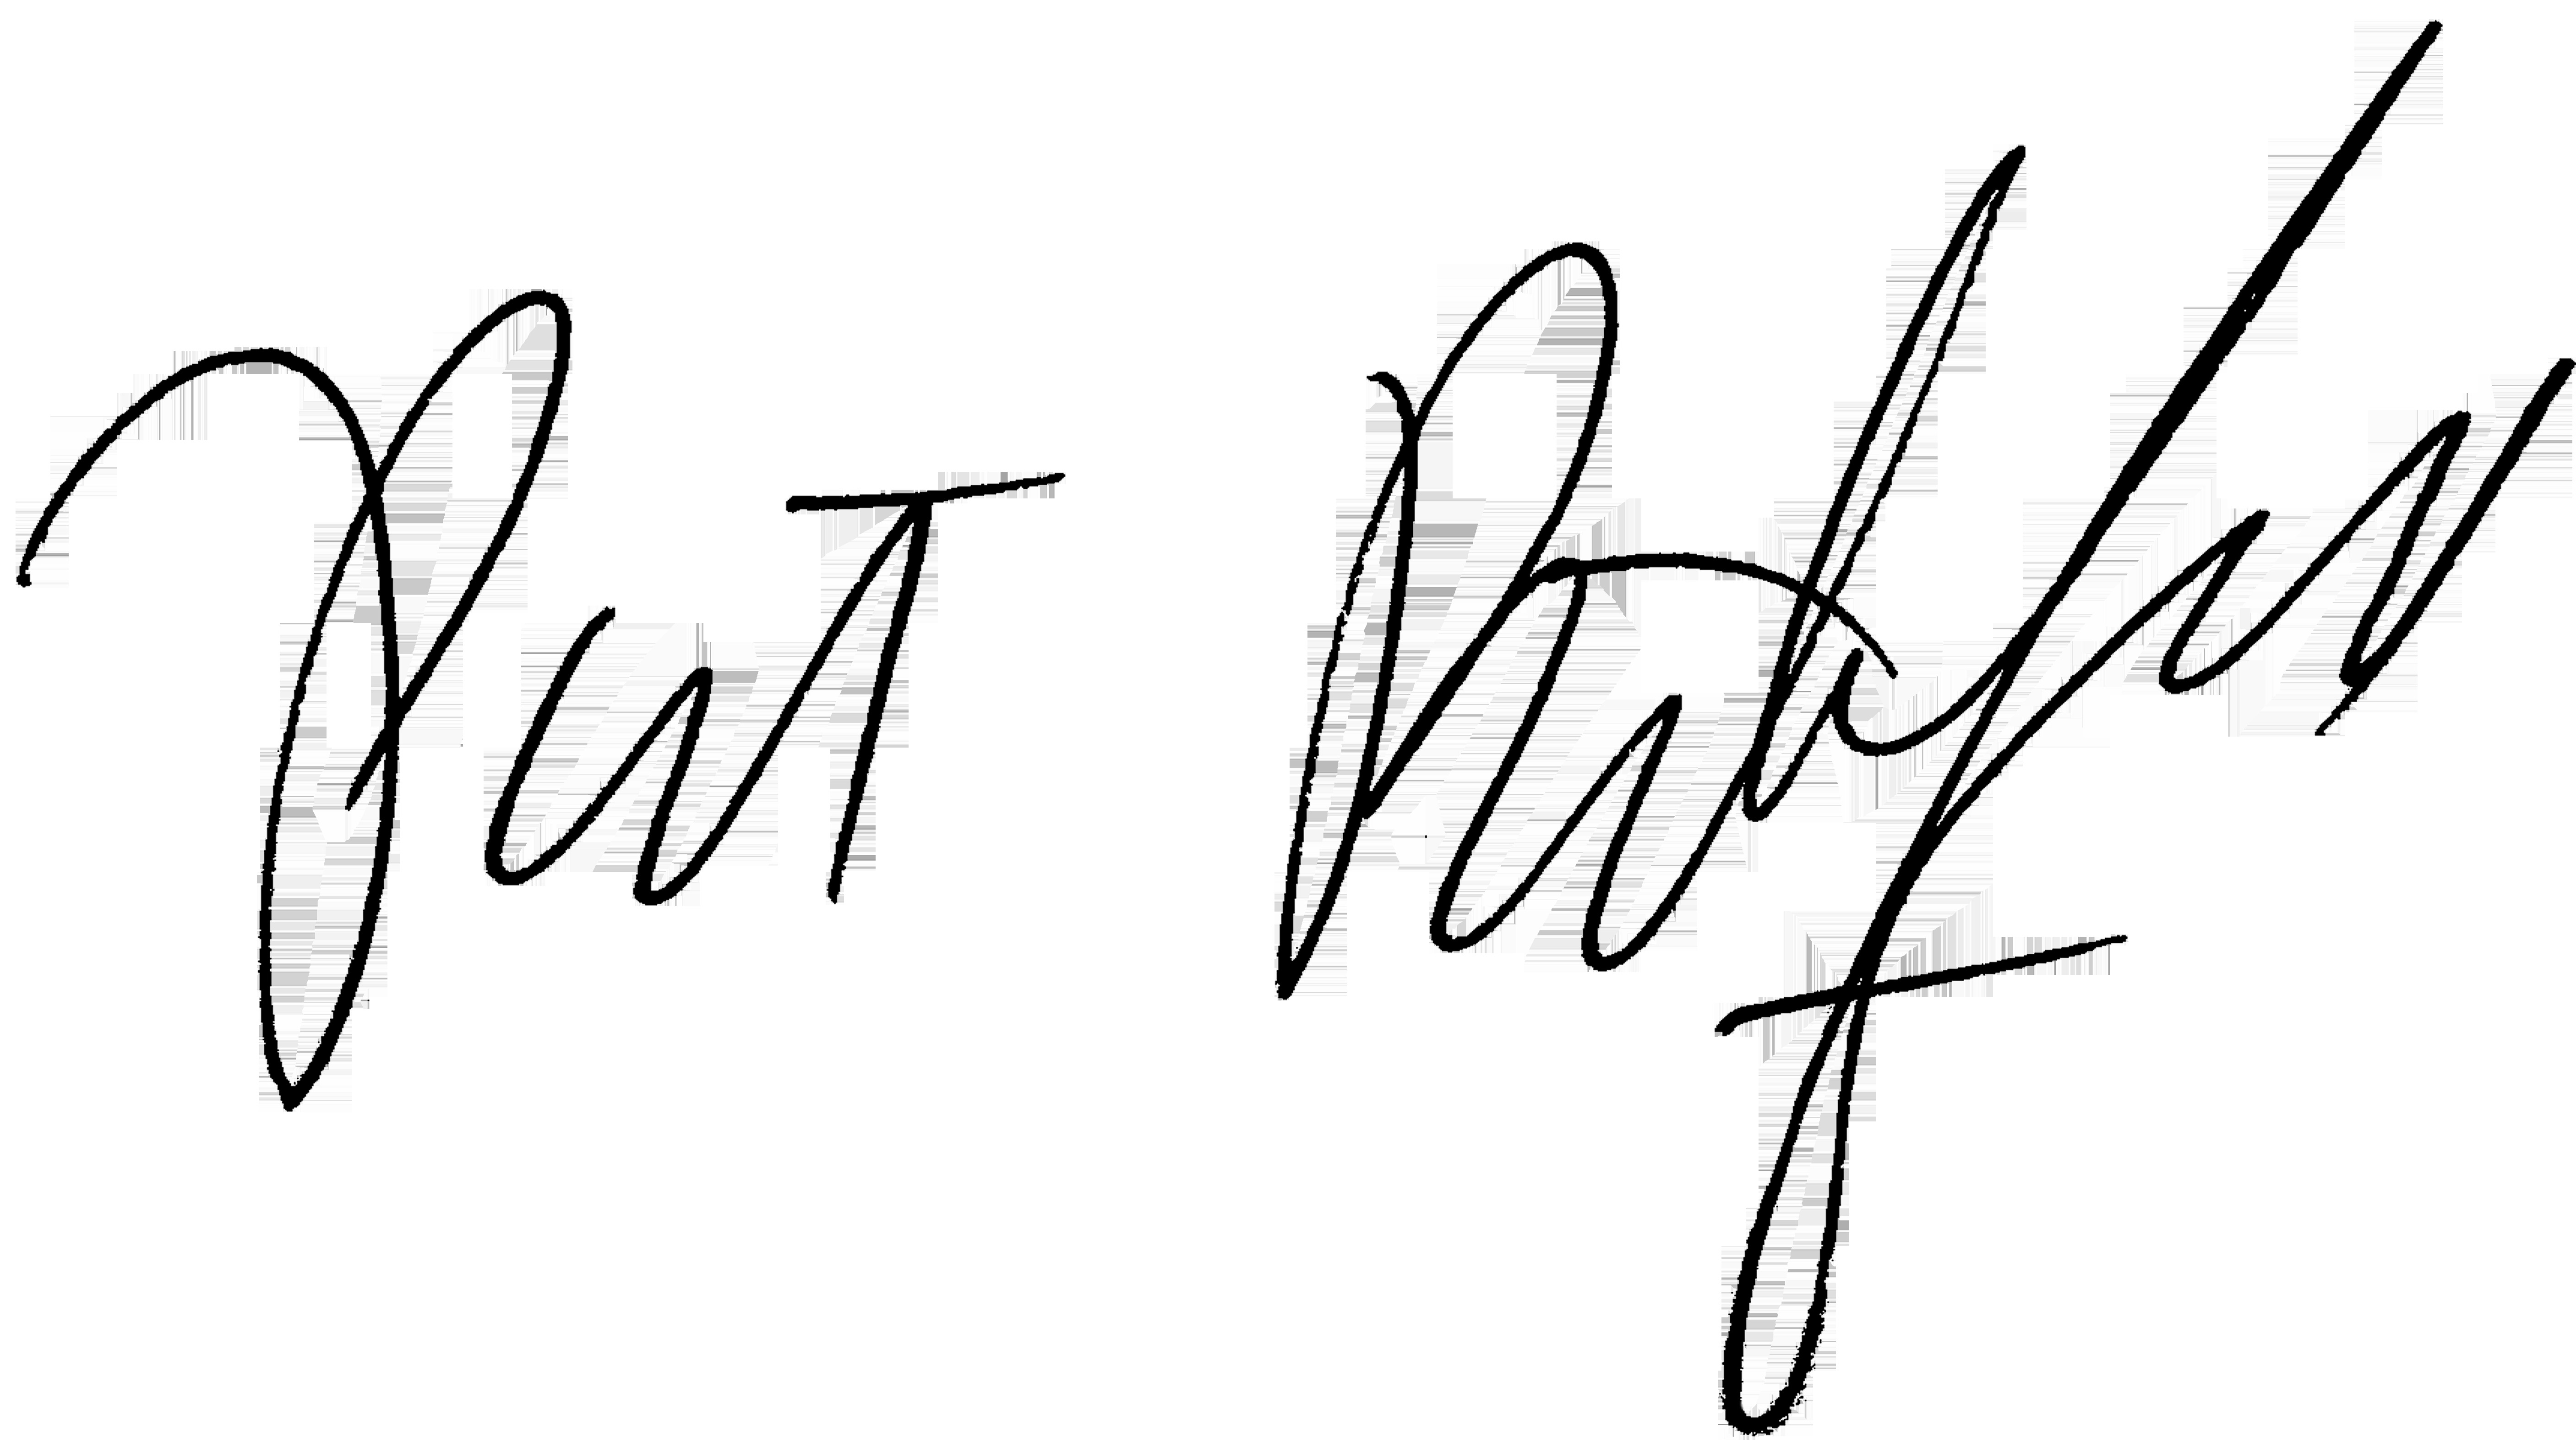
Signature of: patrick rothfuss